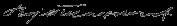
Signature of: voijslav tankošić